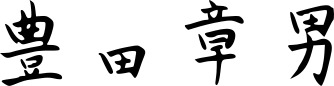
Signature of: akio toyoda